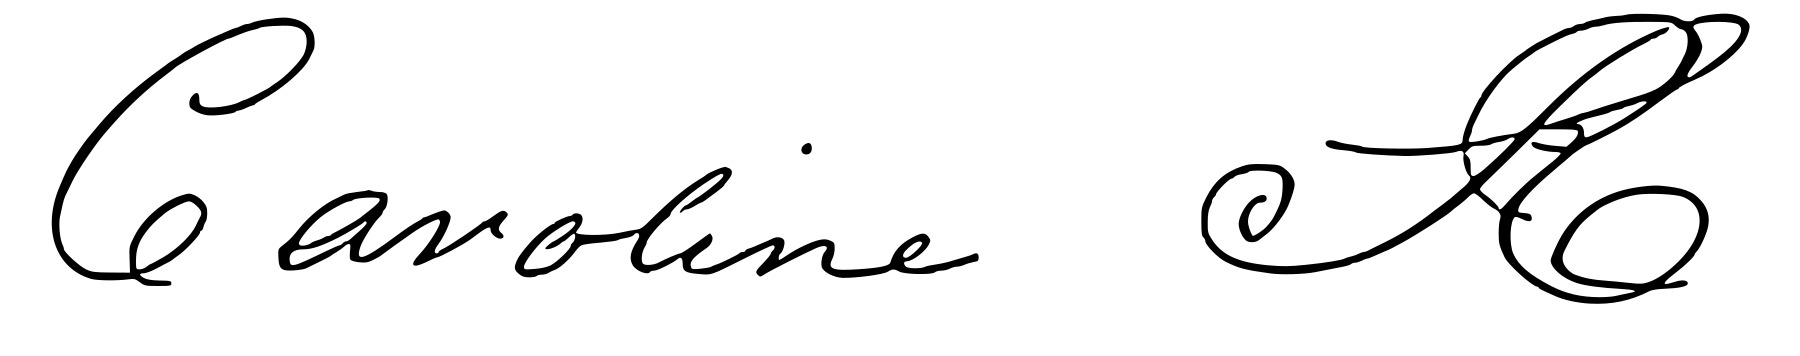
Signature of: caroline of brunswick